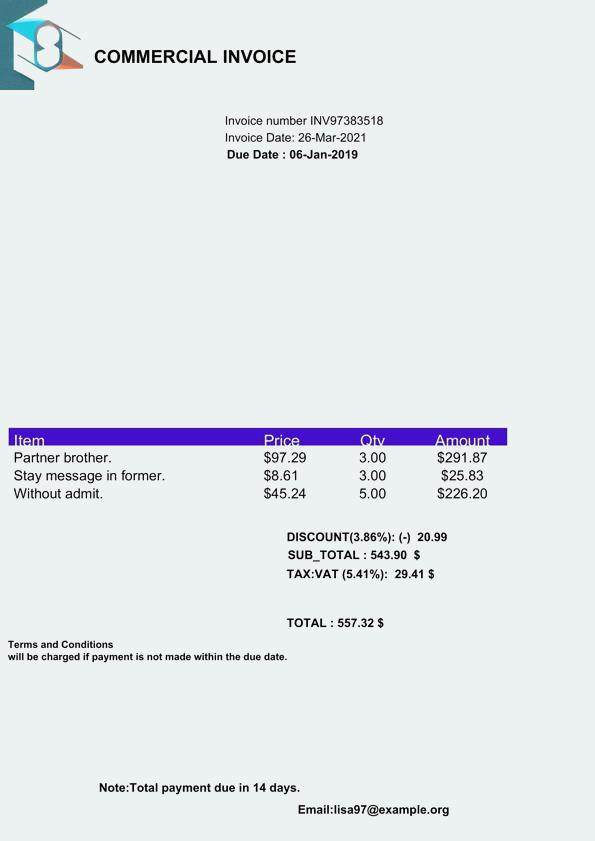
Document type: Invoice